Question: What is the mailing or notice date provided in the document?
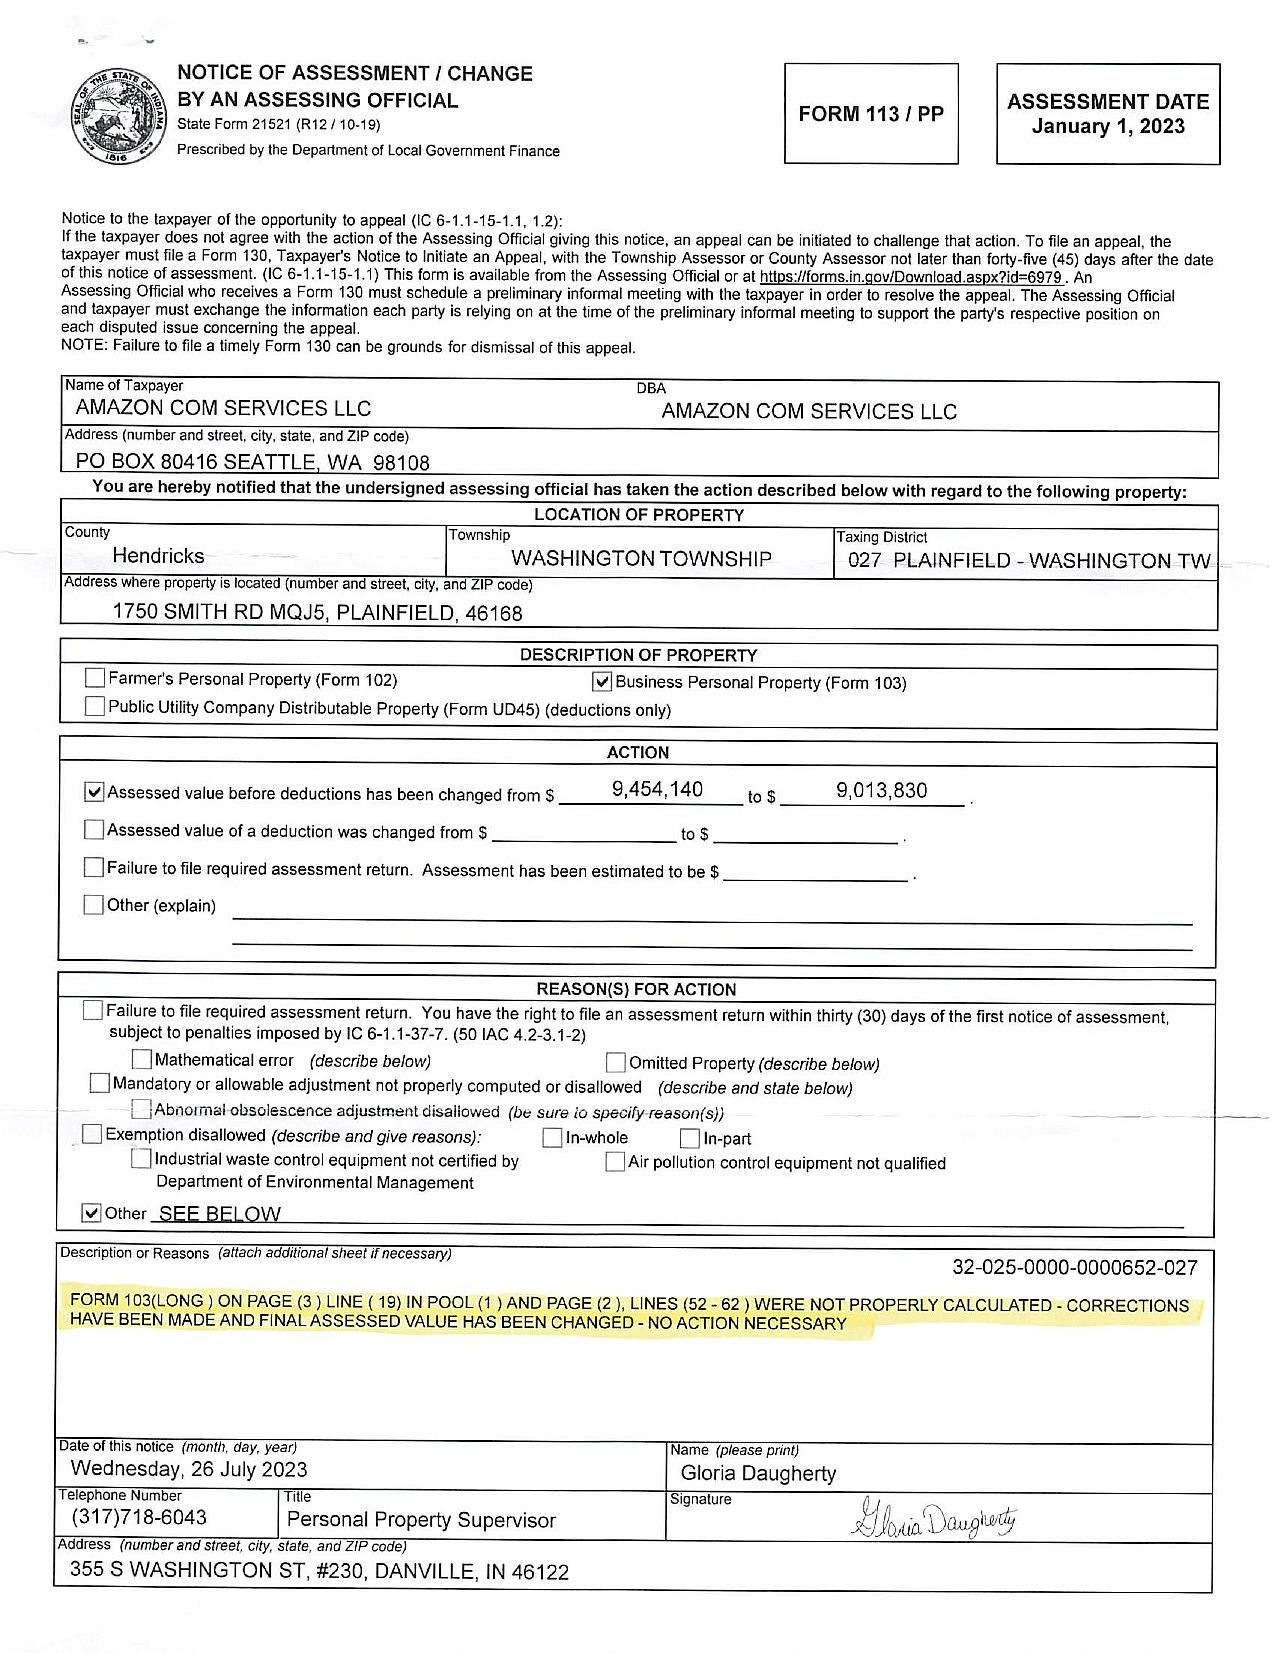
Answer: "Wednesday, 26 July 2023"